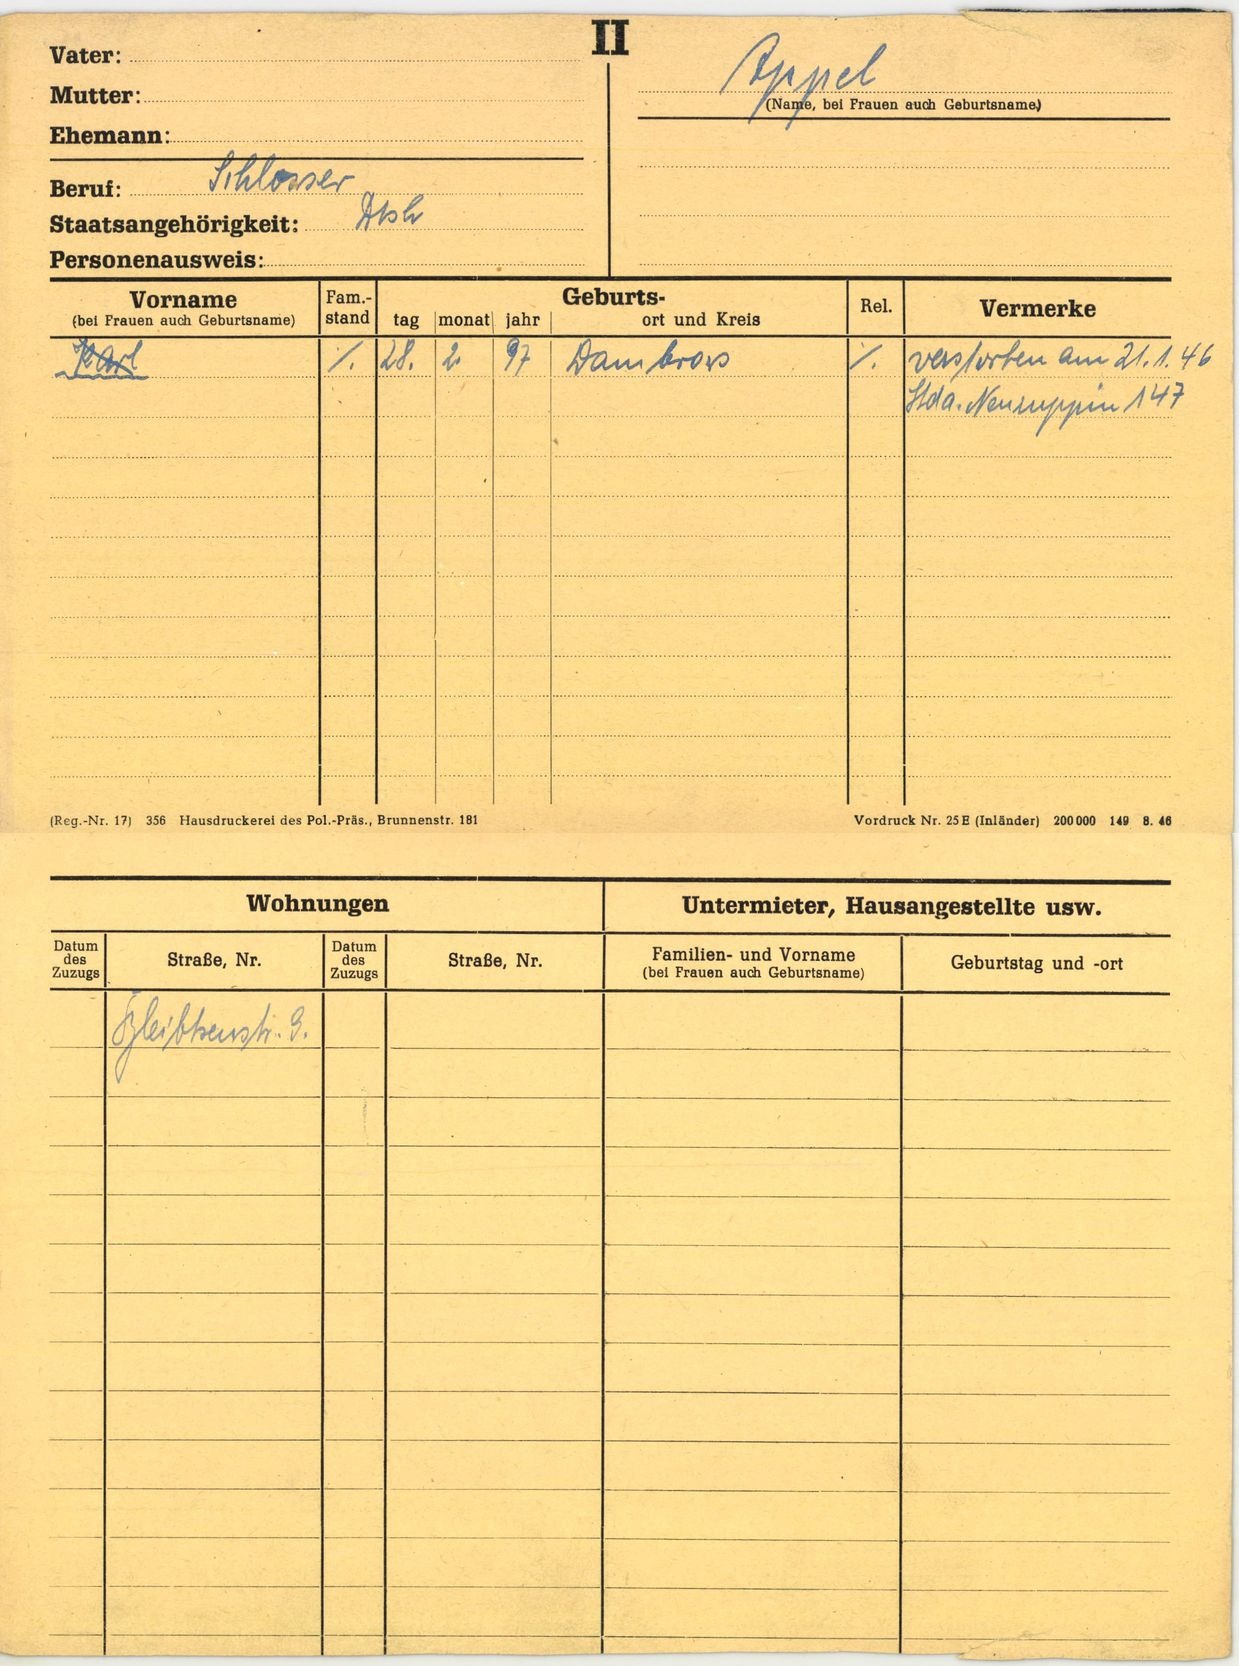
Appel